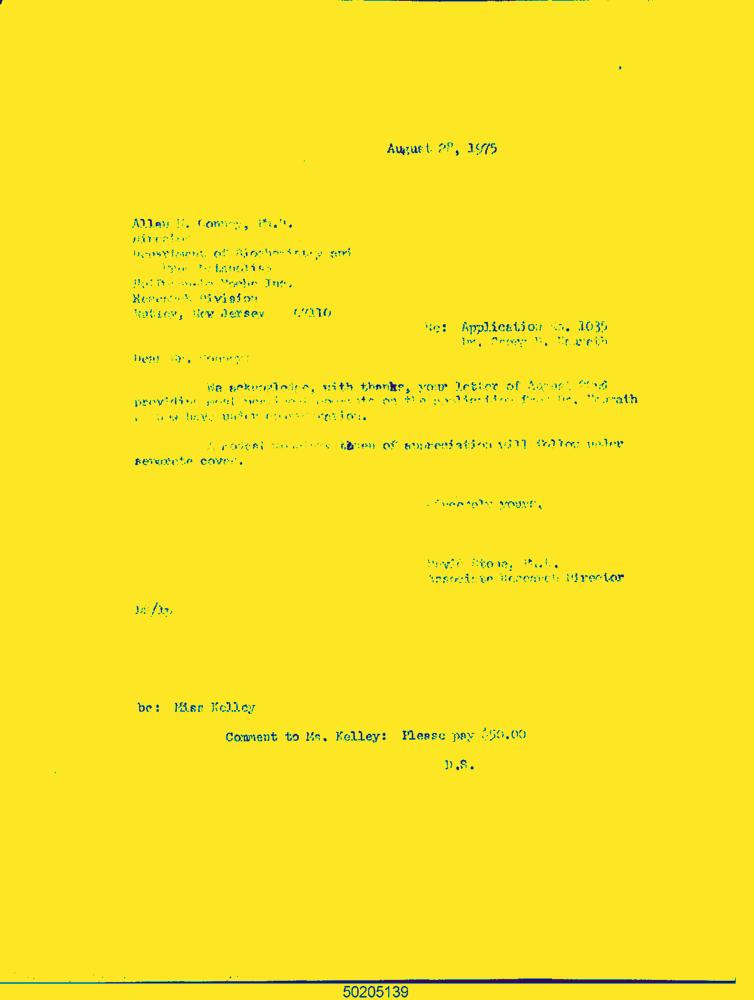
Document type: Letter-Doc